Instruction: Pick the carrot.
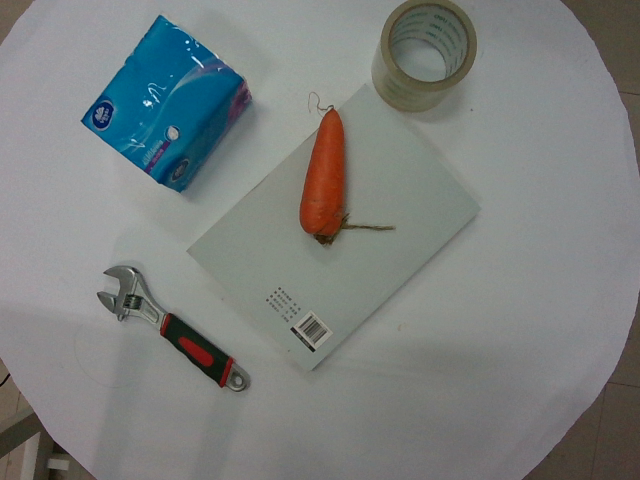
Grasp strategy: vertical